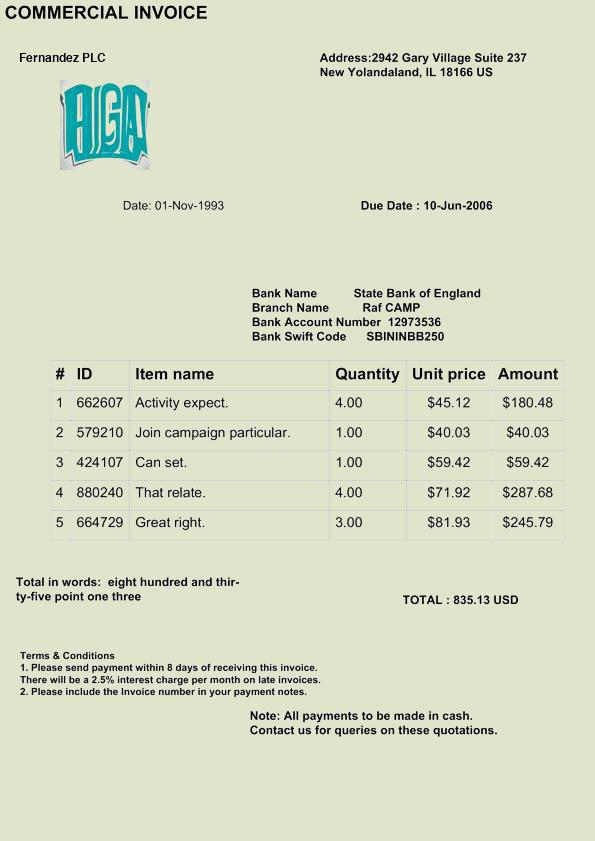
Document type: Invoice